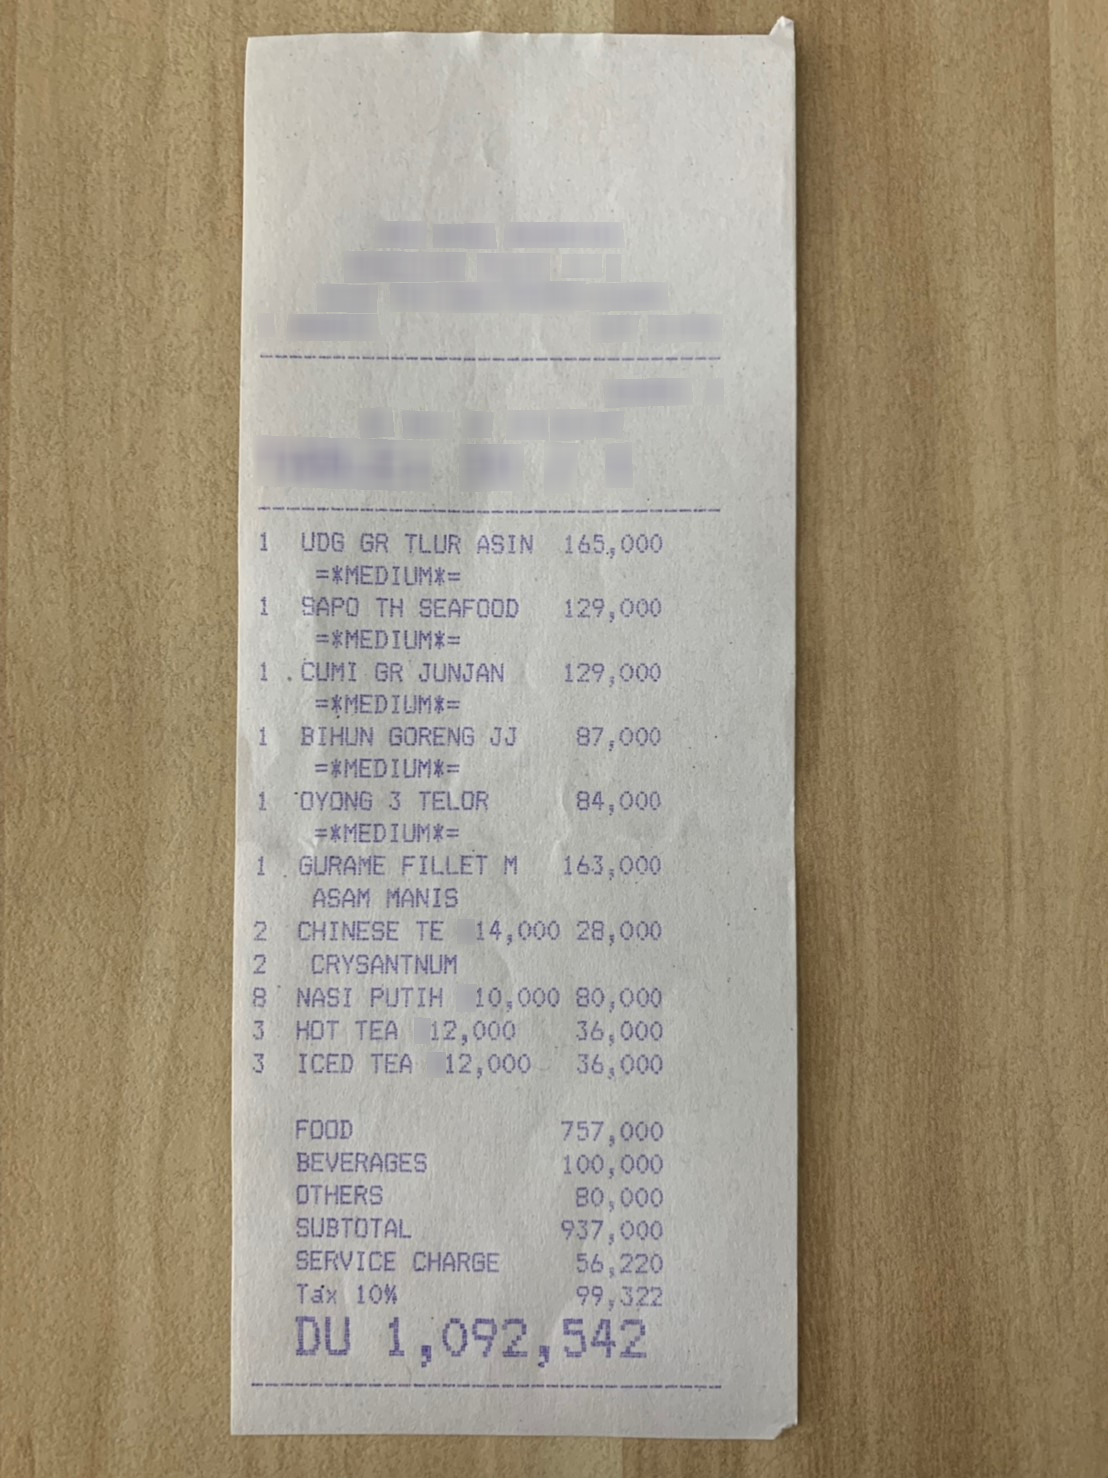
Number of items: 11
Subtotal: 937,000
Service charge: 56,220
Tax: 99,322
Other charges: 757,000 100,000 80,000
Total: 1,092,542
OCR text regions:
text: UDG
text: GR
text: TLUR
text: ASIN
text: 1
text: 165,000
text: =*MEDIUM*=
text: SAPO
text: TH
text: SEAFOOD
text: 1
text: 129,000
text: =*MEDIUM*=
text: CUMI
text: GR
text: JUNJAN
text: 1
text: 129,000
text: =*MEDIUM*=
text: BIHUN
text: GORENG
text: JJ
text: 1
text: 87,000
text: =*MEDIUM*=
text: OYONG
text: 3
text: TELOR
text: 1
text: 84,000
text: =*MEDIUM*=
text: GURAME
text: FILLET
text: M
text: 1
text: 163,000
text: ASAM
text: MANIS
text: CHINESE
text: TE
text: 2
text: 28,000
text: 14,000
text: CRYSANTNUM
text: 2
text: NASI
text: PUTIH
text: 8
text: 80,000
text: 10,000
text: HOT
text: TEA
text: 3
text: 36,000
text: 12,000
text: ICED
text: TEA
text: 3
text: 36,000
text: 12,000
text: FOOD
text: 757,000
text: BEVERAGES
text: 100,000
text: OTHERS
text: 80,000
text: SUBTOTAL
text: 937,000
text: SERVICE
text: CHARGE
text: 56,220
text: Tax
text: 10%
text: 99,322
text: DU
text: 1,092,542